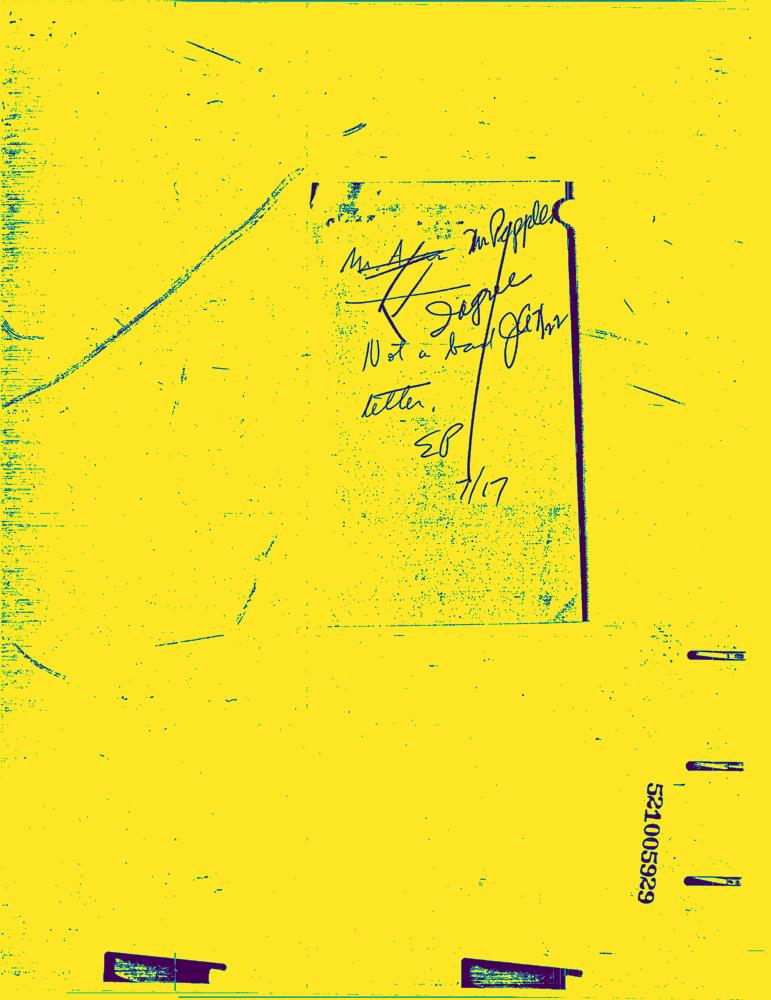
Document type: Letter-Doc